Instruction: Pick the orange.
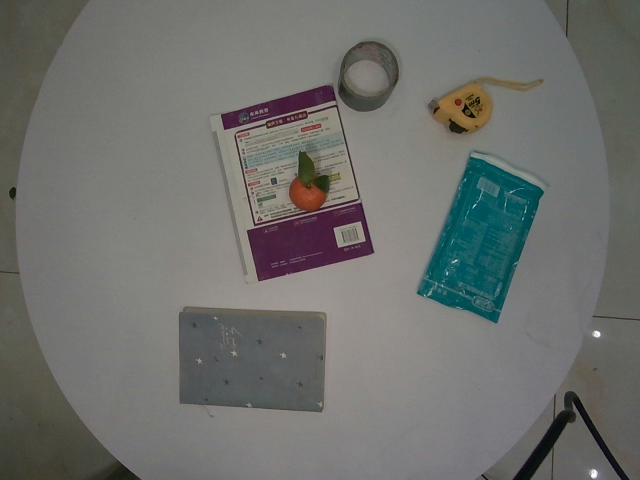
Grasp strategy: vertical